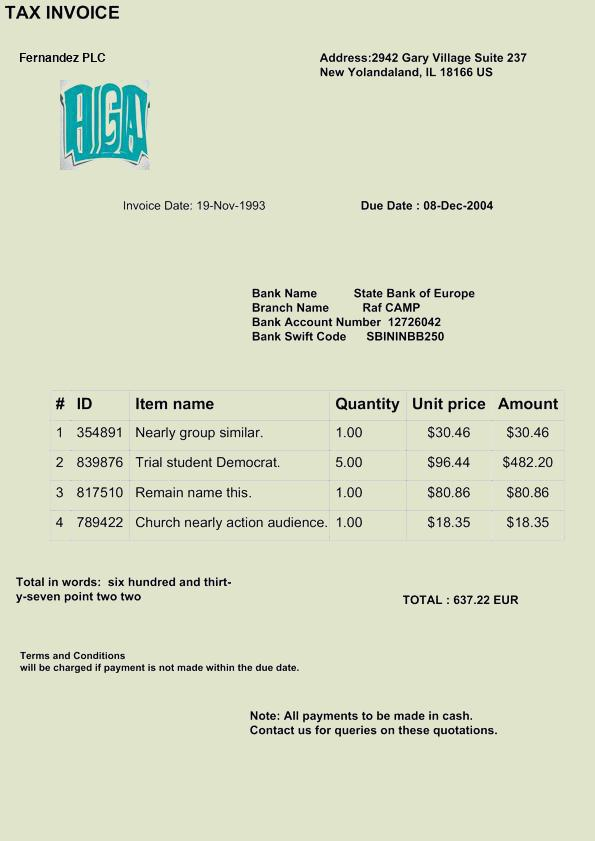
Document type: Invoice